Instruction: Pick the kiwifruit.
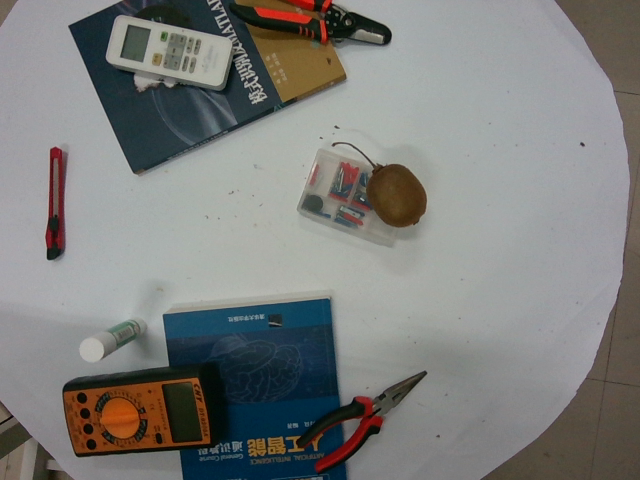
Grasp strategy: vertical